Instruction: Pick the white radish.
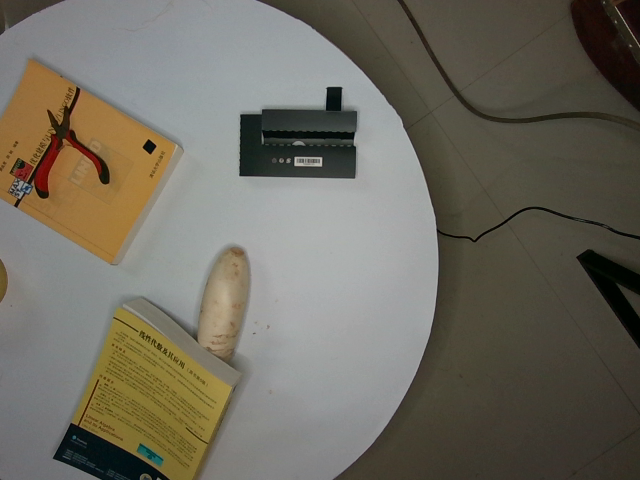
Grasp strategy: vertical